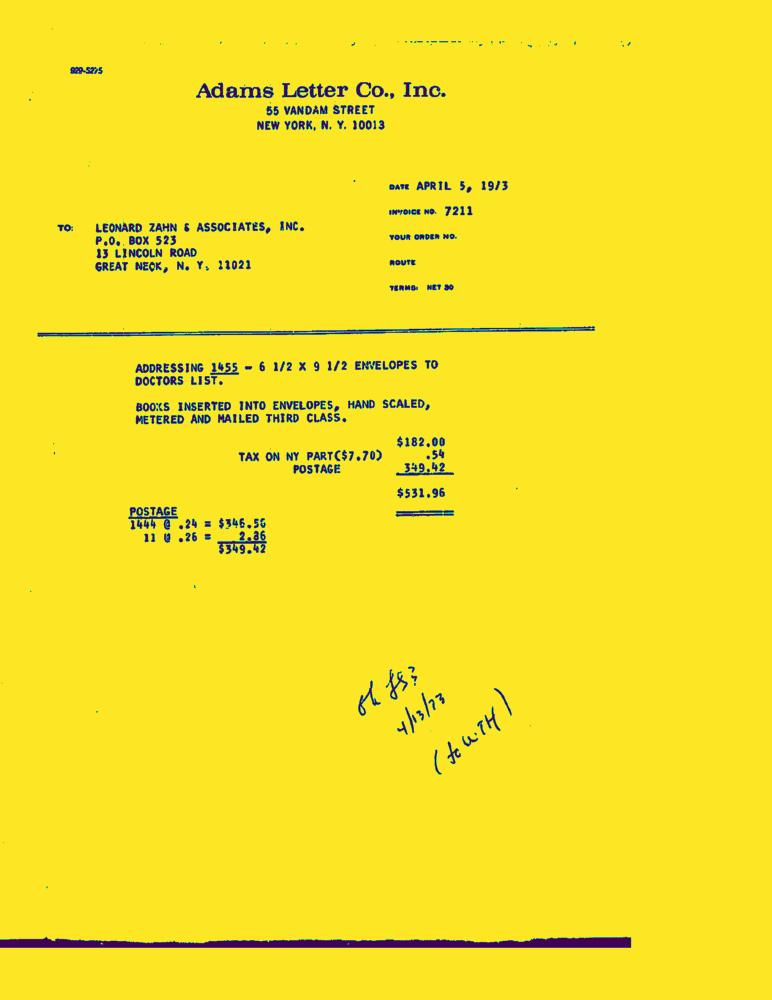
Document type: Invoice-Doc